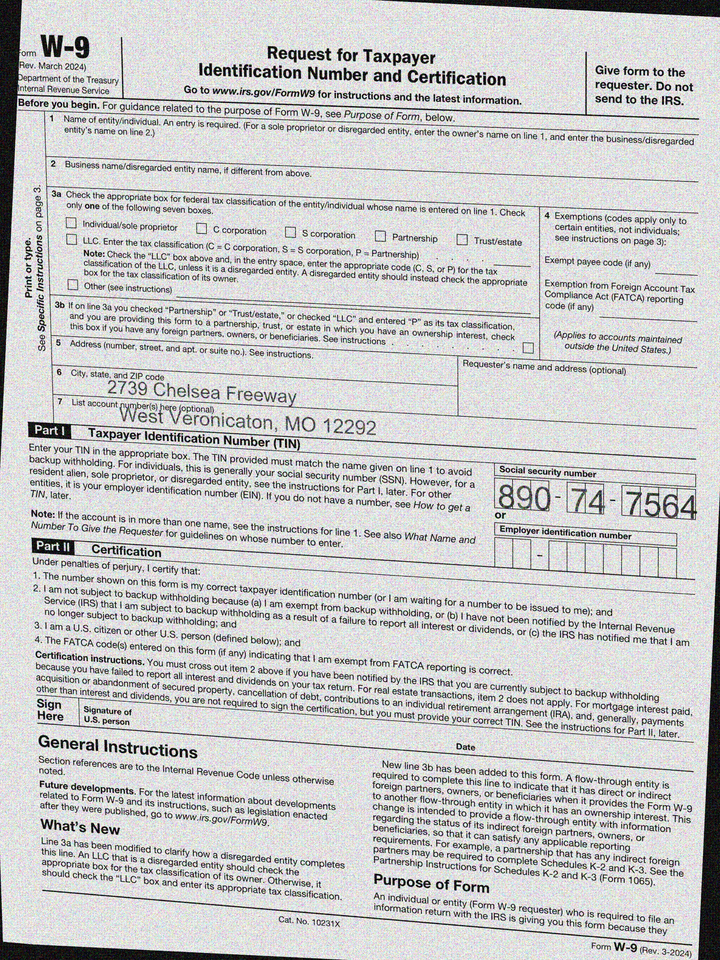
adr1: 2739 Chelsea Freeway
adr2: West Veronicaton, MO 12292
cbx: no
ssn: 890747564